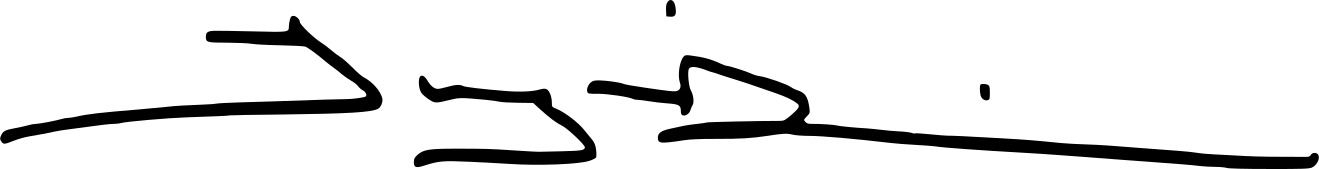
Signature of: ingrid of sweden